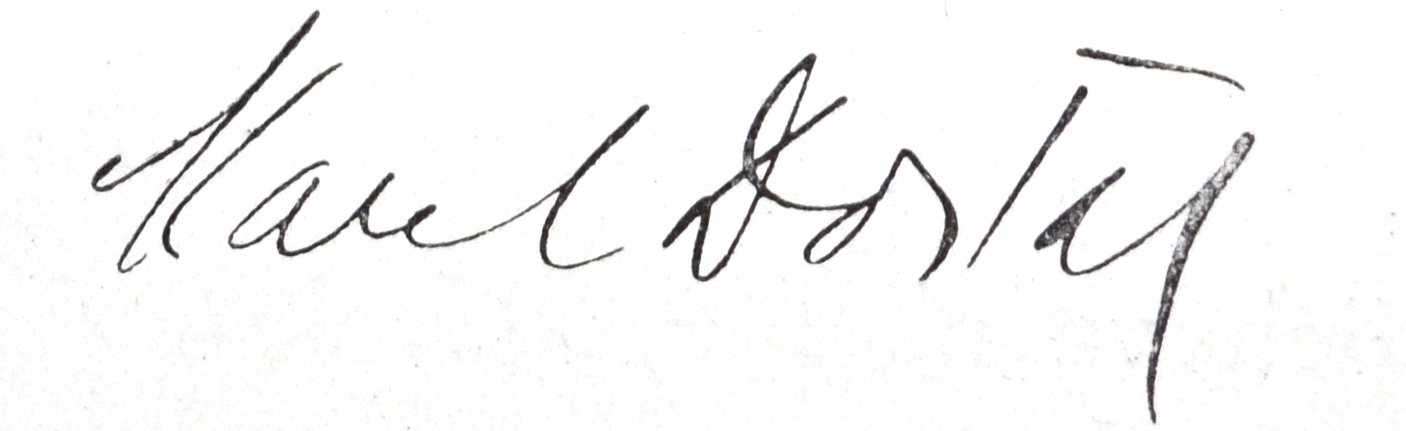
Signature of: karel dostal